Patient: Female, age 10
Ten years old female presented with a complaint of intermittent wet cough of 5 weeks' duration associated with low grade intermittent fever, shortness of breath, easy fatigability and loss of appetite. She had frequent similar complaints for the last 4 years for which she visited different hospitals and was given antibiotics for the diagnosis of pneumonia. She had 6-8 acute exacerbations annually but wasn't admitted to hospital. She had no contact history with known pulmonary tuberculosis patients and she is fully vaccinated. She has no history of drug allergy, self or family history of relevant medical or surgical illness. On presentation her vital signs were; PR = 96beat/minute, RR = 28breath/minute and oxygen saturation was 90% with 3 L of intranasal oxygen support. She had decreased air entry over her left posterior lower third lung field and digital clubbing. Otherwise, there was no remarkable finding on other systems evaluation.
Her complete blood count, renal function test and serum electrolytes were in the normal range. Chest computerized tomography (Chest CT) showed collapsed left lung with fluid filled lobar and segmental bronchi (Fig. 1). There was significant cardio-mediastinal shift to the left and compensatory hyperinflation of the right lung with herniation of the right upper and middle lobe in to the left chest. Bronchoscopic evaluation revealed destroyed left bronchial wall starting from the carina and filled with extensive purulent secretion. Bronchoscopic suctioning of the purulent fluid was attempted but it was very thick and was difficult for further evacuation. Culture from the bronchial aspirate revealed staphylococcus aureus growth which was resistant for penicillin, cloxacillin and cephalosporin's, and sensitive for gentamicin.
With an impression of left lung collapse secondary to extensive diffuse bronchiectasis with recurrent infection, the patient was started on Intravenous antibiotics and continued on intranasal oxygen. The surgical team decided for surgical intervention and the patient was operated through left posterolateral thoracotomy after getting informed written consent from the patient's family. The intraoperative finding was hyper inflated right lung filling two-third of left the hemi-thorax and completely collapsed, bronchiectatic left lung (Fig. 2). With these findings left pneumonectomy was done, left tube thoracostomy inserted and thoracotomy wound was closed in layers.
Post procedure, she was transferred to pediatric intensive care unit; and put on oxygen support and continued on intravenous antibiotics and analgesics. Subsequently, she had smooth recovery and was transferred to surgical ward. The chest tube output was insignificant and control chest x ray taken on her 4th post op day showed no evidence of collection for which the chest tube was removed.
Histopathologic study of the excised lung showed prominently dilated bronchial airways lined by flattened respiratory epithelial cells. There was extensive peribronchial inflammatory infiltrates and, extensive fibrosis and hyalinization of blood vessels with perivascular inflammatory infiltrates, the final impression being diffuse bronchiectasis (Fig. 3).
Subsequently, the patient showed a remarkable improvement and was discharged from the hospital in a stable condition.
Keywords: bronchiectasis, case report, pediatric bronchiectasis, pediatrics
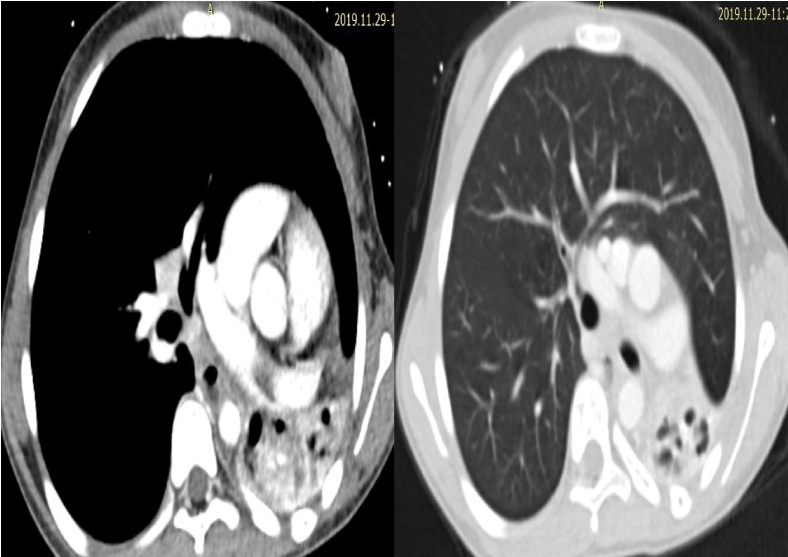
Image caption: Chest CT scan showing collapsed left lung with thickened, dilated prominent bronchi. There is also significant herniation of right upper and middle lobe into the left thoracic cavity.